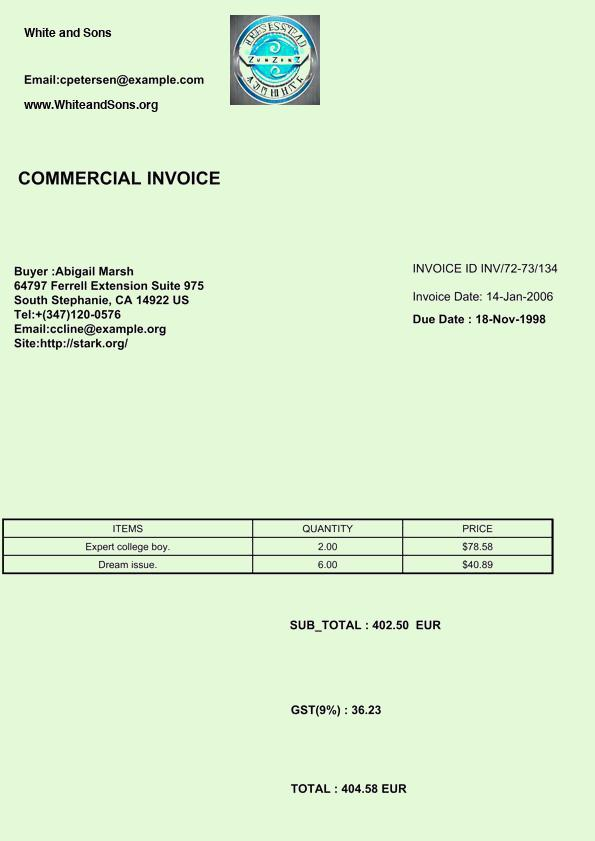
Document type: Invoice